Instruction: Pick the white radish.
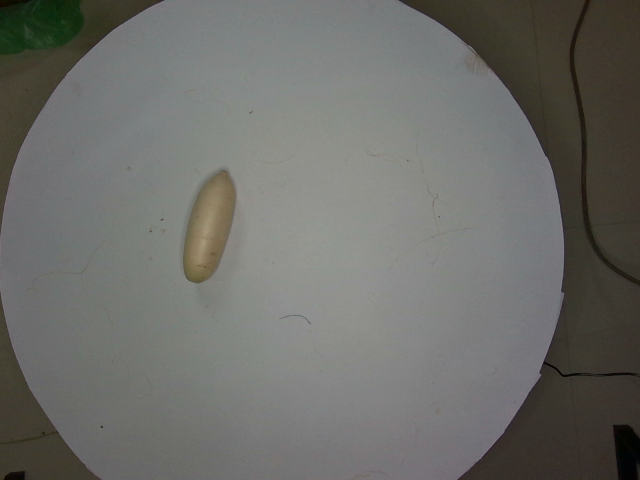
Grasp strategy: vertical